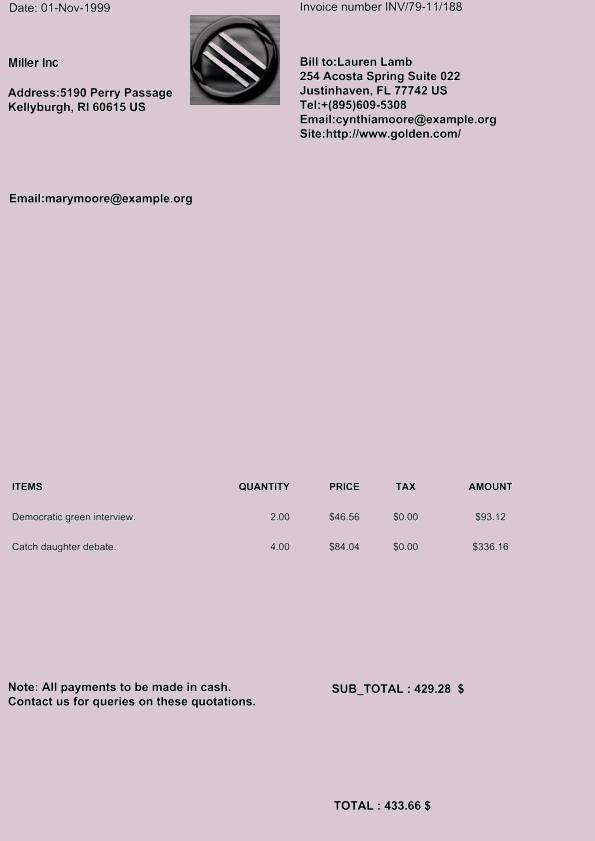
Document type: Invoice